Question: In what way does the history help explain the case?
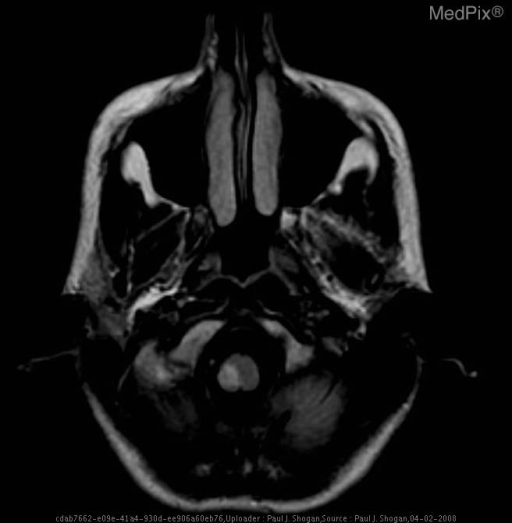
Answer: The patient's history of 28 y.o. woman, four months postpartum, with onset of neck pain, severe vertigo associated with severe vomiting, anesthesia of the right hemi-facial region and loss of sensation in the region of the left upper and lower extremities immediately following cervical chiropractic manipulation.  The patient was unsuccessfully treated for vertigo associated with Meniere’s disease. The patient underwent a second cervical chiropractic treatment 15 days later, and presented with recurrent severe vertigo and associated hemi-anesthesia and difficulty phonating.  Imaging was obtained one month following the initial chiropractic treatment is key in understanding the case.